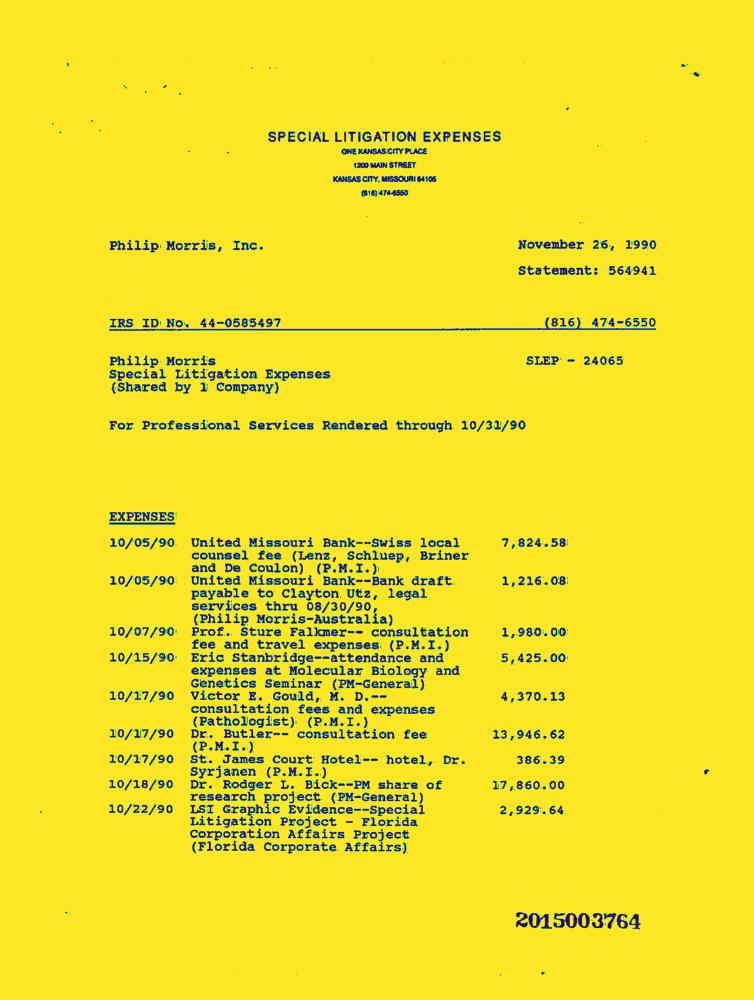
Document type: Invoice-Doc